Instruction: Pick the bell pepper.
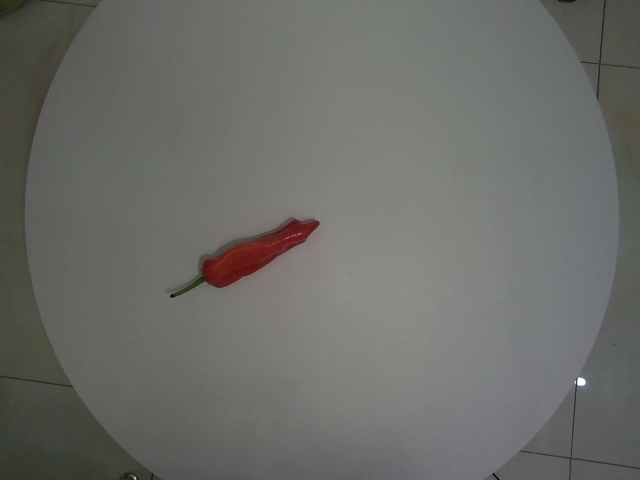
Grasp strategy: vertical